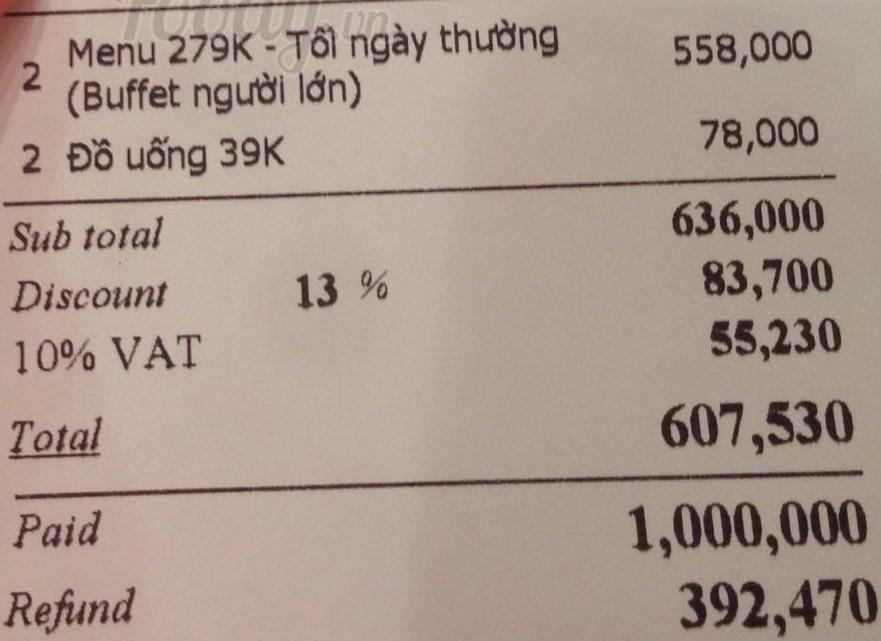
<table>
<tr>
<td>2</td>
<td>Menu 279K - Tối ngày thường<br>(Buffet người lớn)</td>
<td>558,000</td>
</tr>
<tr>
<td>2</td>
<td>Đồ uống 39K</td>
<td>78,000</td>
</tr>
</table>

Sub total 636,000
Discount 13 % 83,700
10% VAT 55,230
Total 607,530
Paid 1,000,000
Refund 392,470